Question: How is the history relevant to the case?
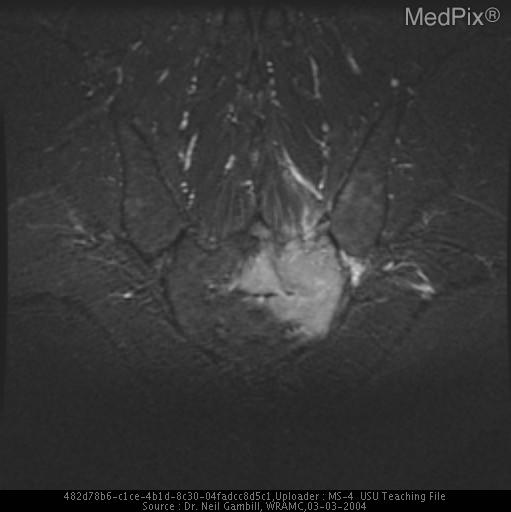
Answer: The patient's history of 45 y/o white male initially presented with five week hx of left buttock burning pain and numbness extending into lower thigh.  Initially treated with NSAIDS and physical therapy, symptoms continued to worsen.  Presented to WRAMC with numbness and tingling extending into left testicle and penis.  Patient denies bowel or bladder incontinence, weight loss, or other constitutional symptoms.  Denies any numbness, pain, or abnormal sensations on right side.
PMHx: HTN, hyperlipidemia
PSHx: remote tonsillectomy/ bilateral herniorrhaphy
MEDS: Ramipril 5 mg PO qd, HCTZ 12.5 mg PO qd, Amitryptyline 25 mg PO qd, Zocor 10 mg PO qd is key in understanding the case.